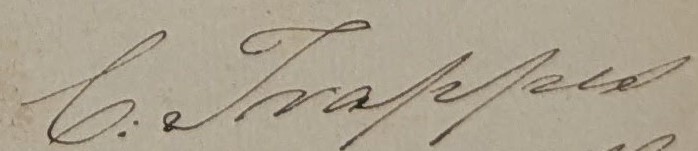
Signature of: q133576075